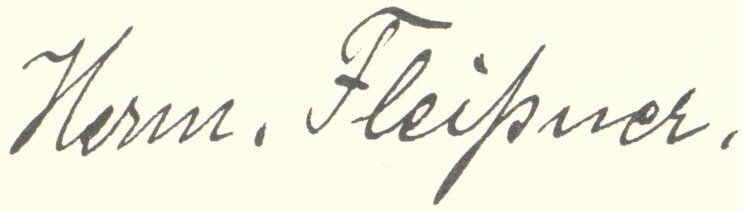
Signature of: hermann fleissner